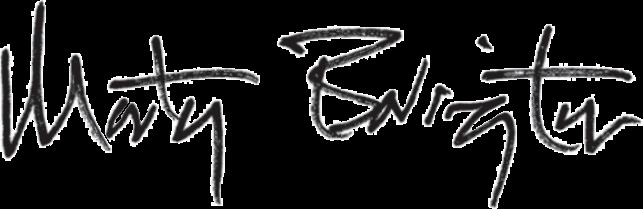
Signature of: martin barrington